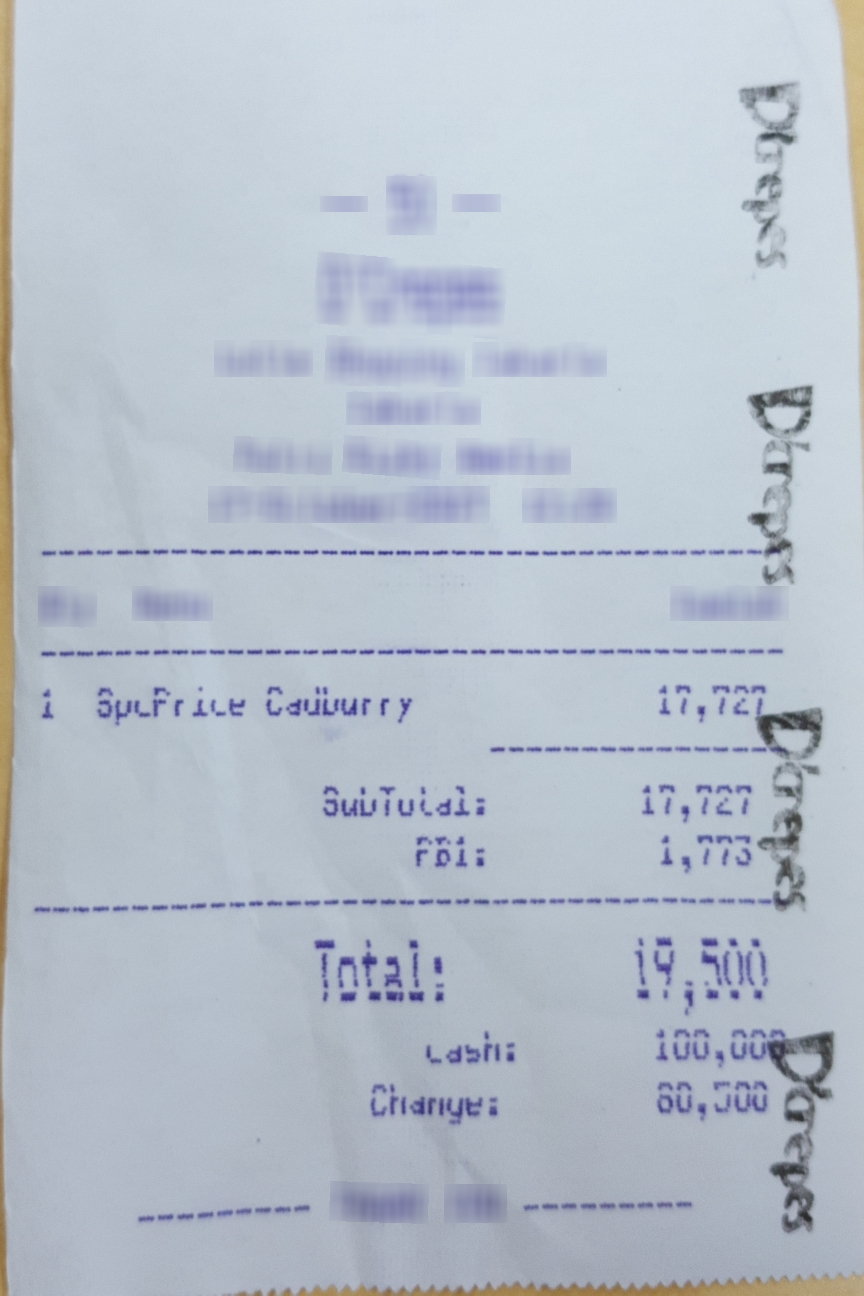
Number of items: 3
Subtotal: 17,727
Tax: 1,773
Total: 19,500
OCR text regions:
text: 1
text: SpcPrice
text: Caudburry
text: 17,727
text: Total:
text: 19,500
text: Cash:
text: 100,000
text: Change:
text: 80,500
text: SubTotal:
text: 17,727
text: PB1:
text: 1,773